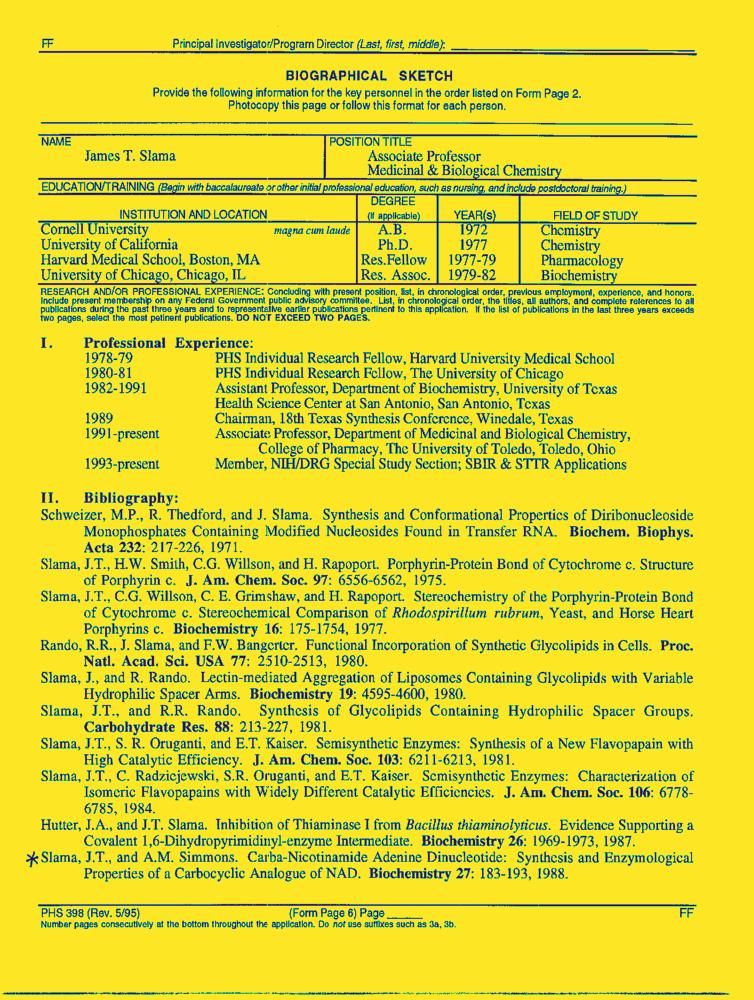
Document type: Resume-Doc